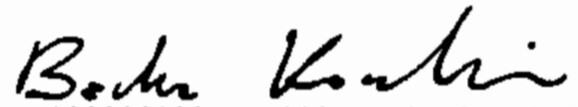
Signature of: bartosz kownacki